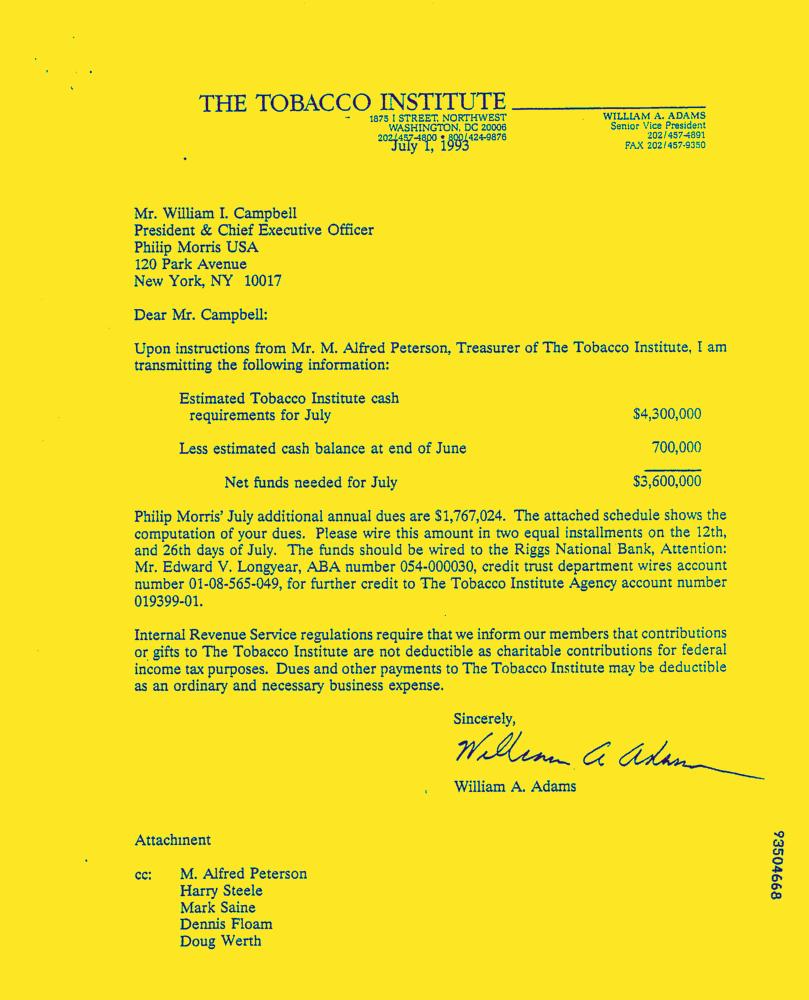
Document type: Letter-Doc